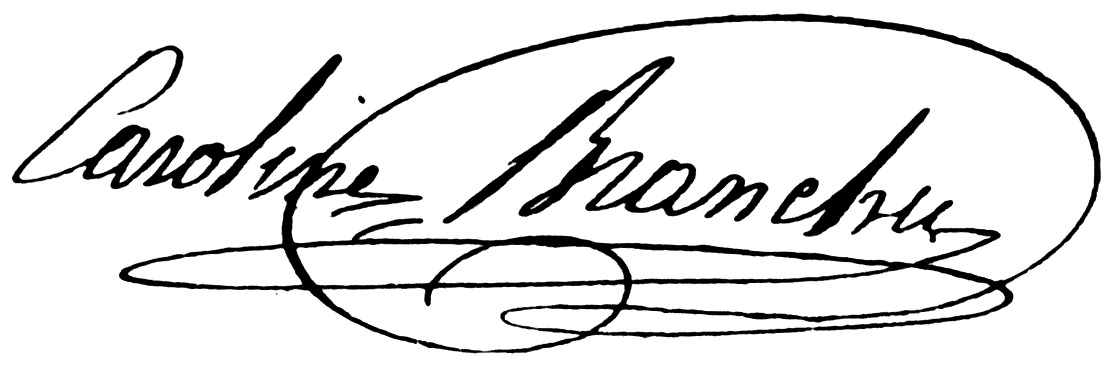
Signature of: alexandrine caroline branchu